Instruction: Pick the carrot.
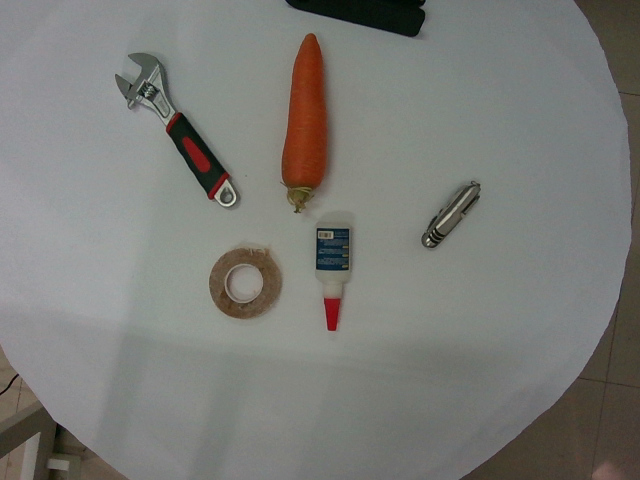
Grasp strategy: vertical